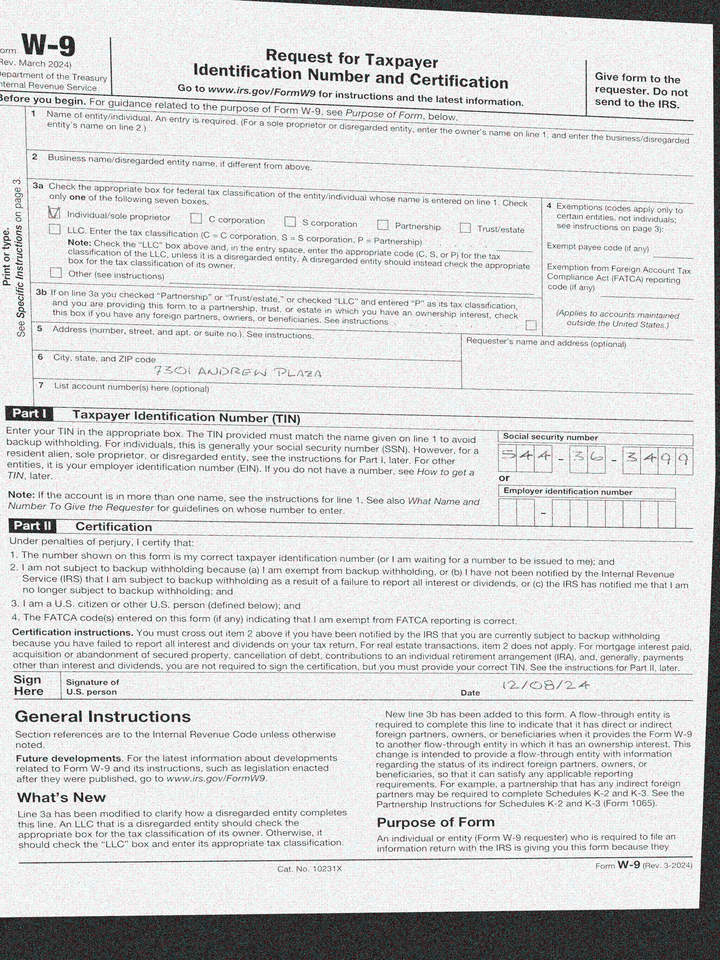
adr1: 7301 Andrew Plaza
cbx: yes
ssn: 544363499
sdt: 12/08/24